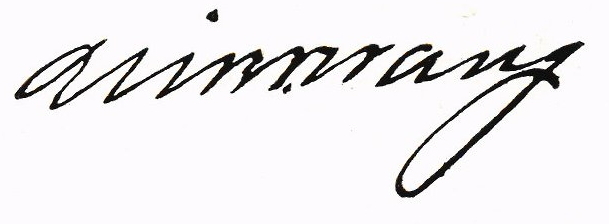
Signature of: erik persson vrang